Question: What is the suspected problem?
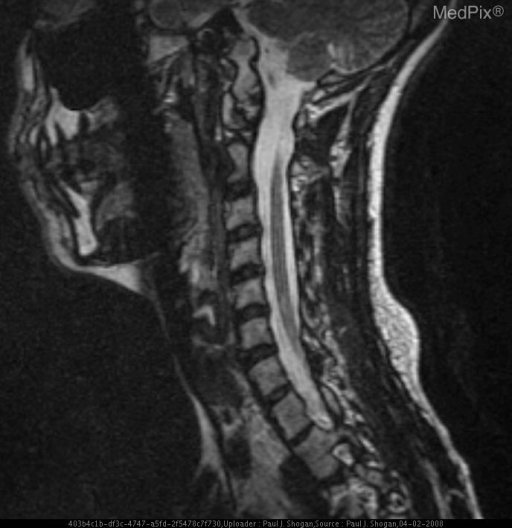
Answer: The findings suggest Occlusion of the right vertebral artery at the C1-2 level with subacute infarction of the right lateral medulla oblongata, and chronic infarction of the left flocculonodular lobe, as a result of traumatic chiropractic cervical manipulation.. FIESTA 3D sagittal image of the right vertebral artery in the right paramedullary cistern reveals loss of the normal T2 signal related flow void, and a small amount of increased signal in the expected distribution of the right vertebral artery.. The patient might have a history of 28 y.o. woman, four months postpartum, with onset of neck pain, severe vertigo associated with severe vomiting, anesthesia of the right hemi-facial region and loss of sensation in the region of the left upper and lower extremities immediately following cervical chiropractic manipulation.  The patient was unsuccessfully treated for vertigo associated with Meniere’s disease. The patient underwent a second cervical chiropractic treatment 15 days later, and presented with recurrent severe vertigo and associated hemi-anesthesia and difficulty phonating.  Imaging was obtained one month following the initial chiropractic treatment.